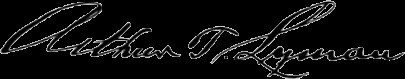
Signature of: arthur t lyman